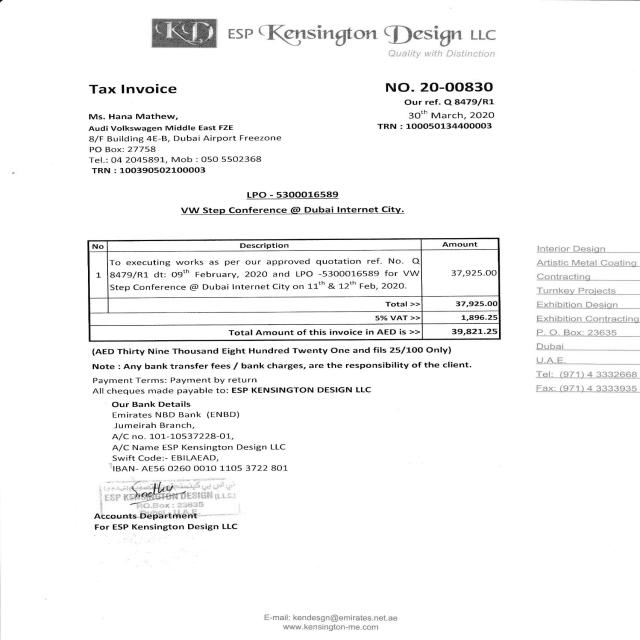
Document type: Invoice